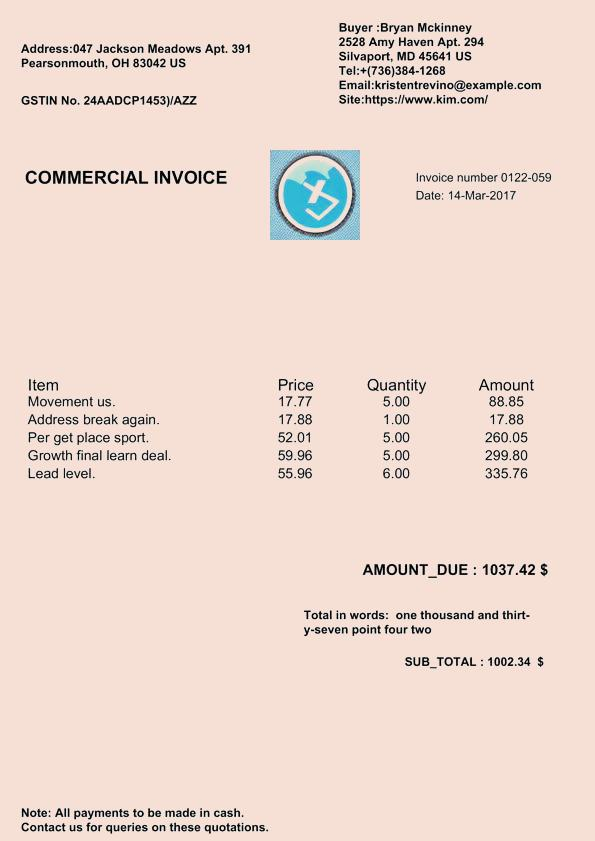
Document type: Invoice